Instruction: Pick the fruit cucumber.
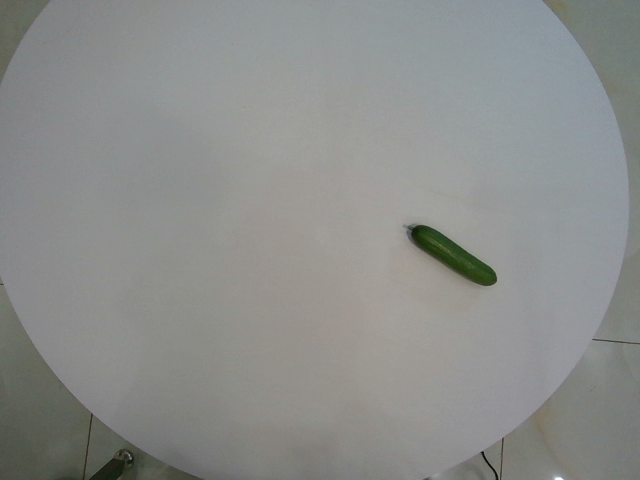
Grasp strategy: vertical